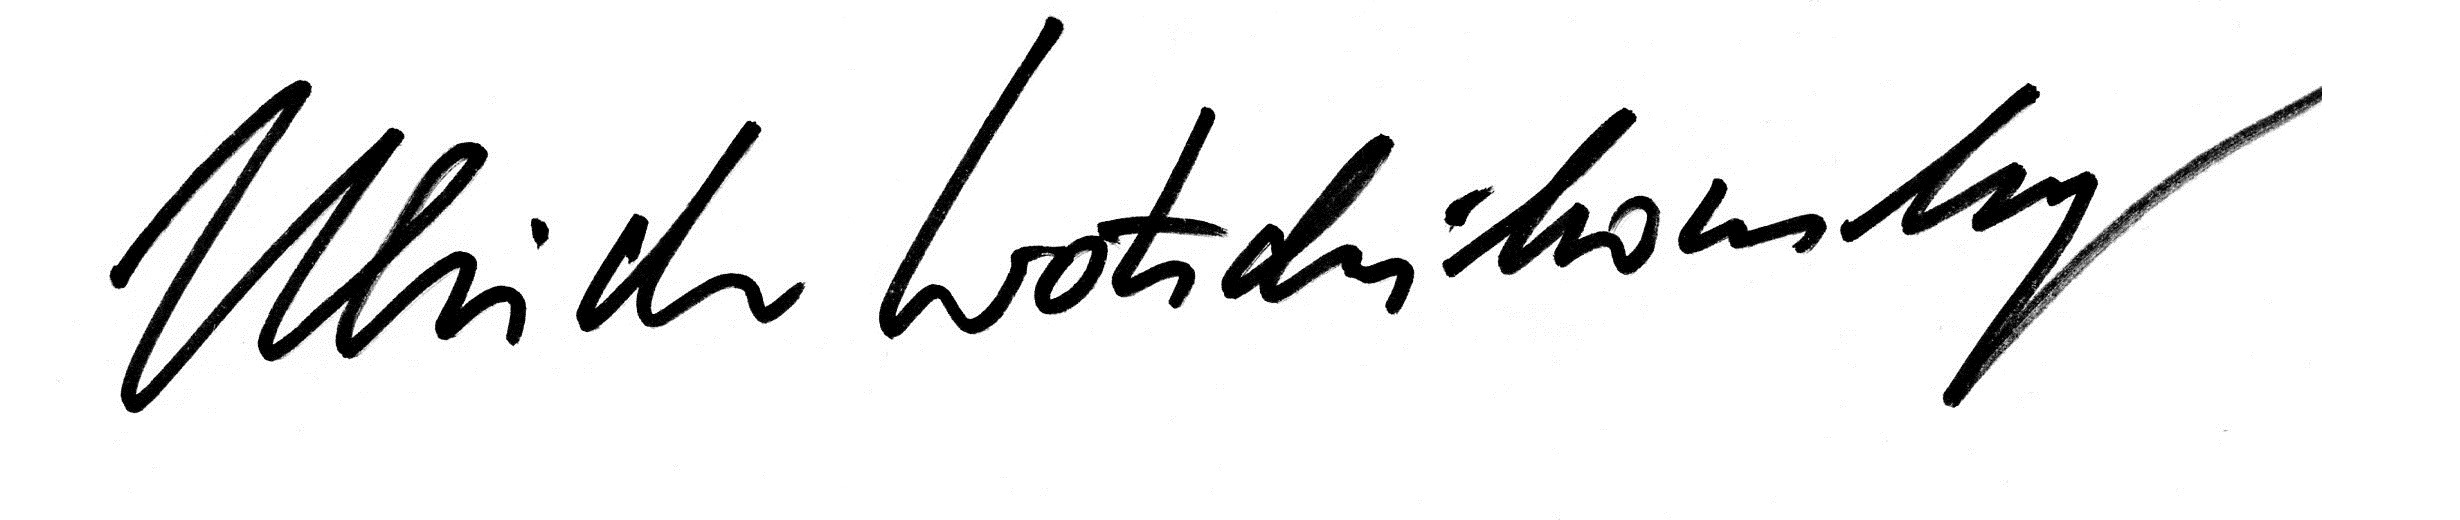
Signature of: ulrich wotschikowsky